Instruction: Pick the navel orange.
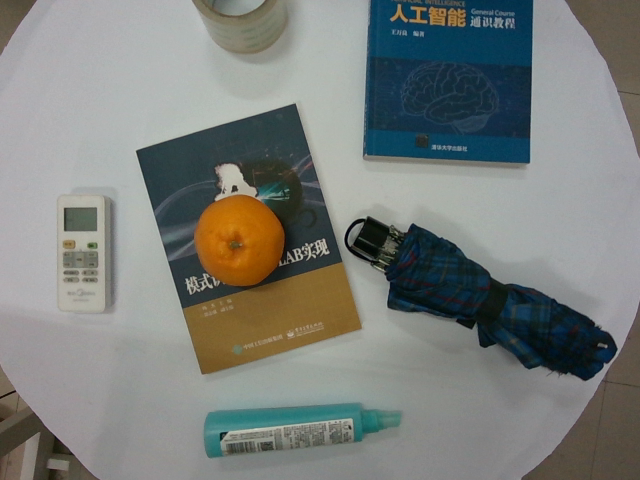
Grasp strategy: vertical